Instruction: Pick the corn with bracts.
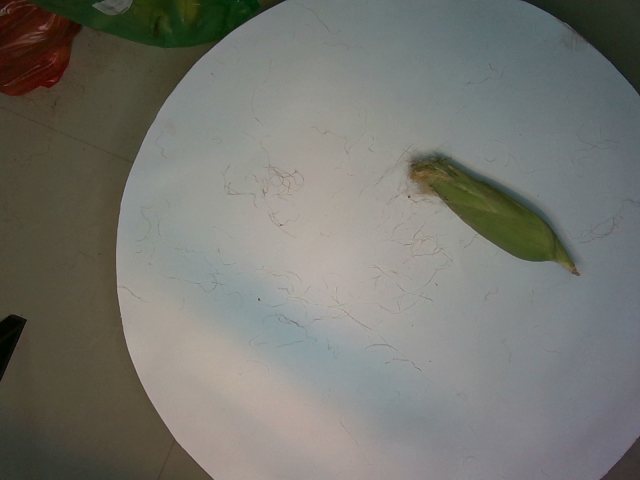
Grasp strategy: vertical